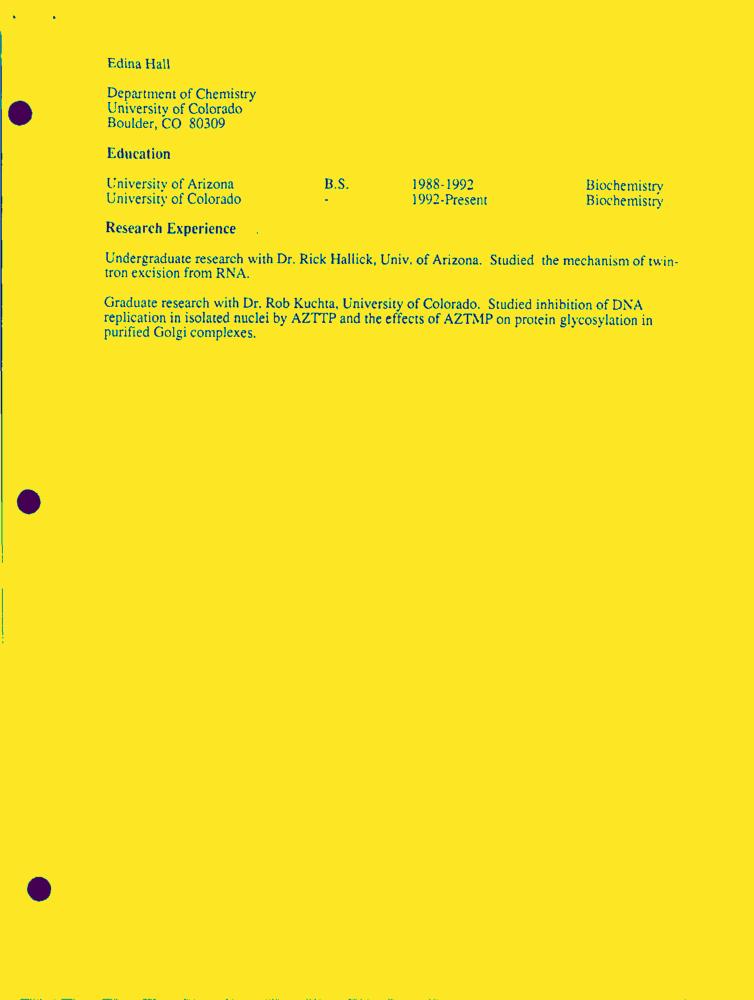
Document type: Resume-Doc